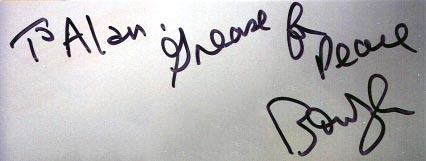
Signature of: jon bauman